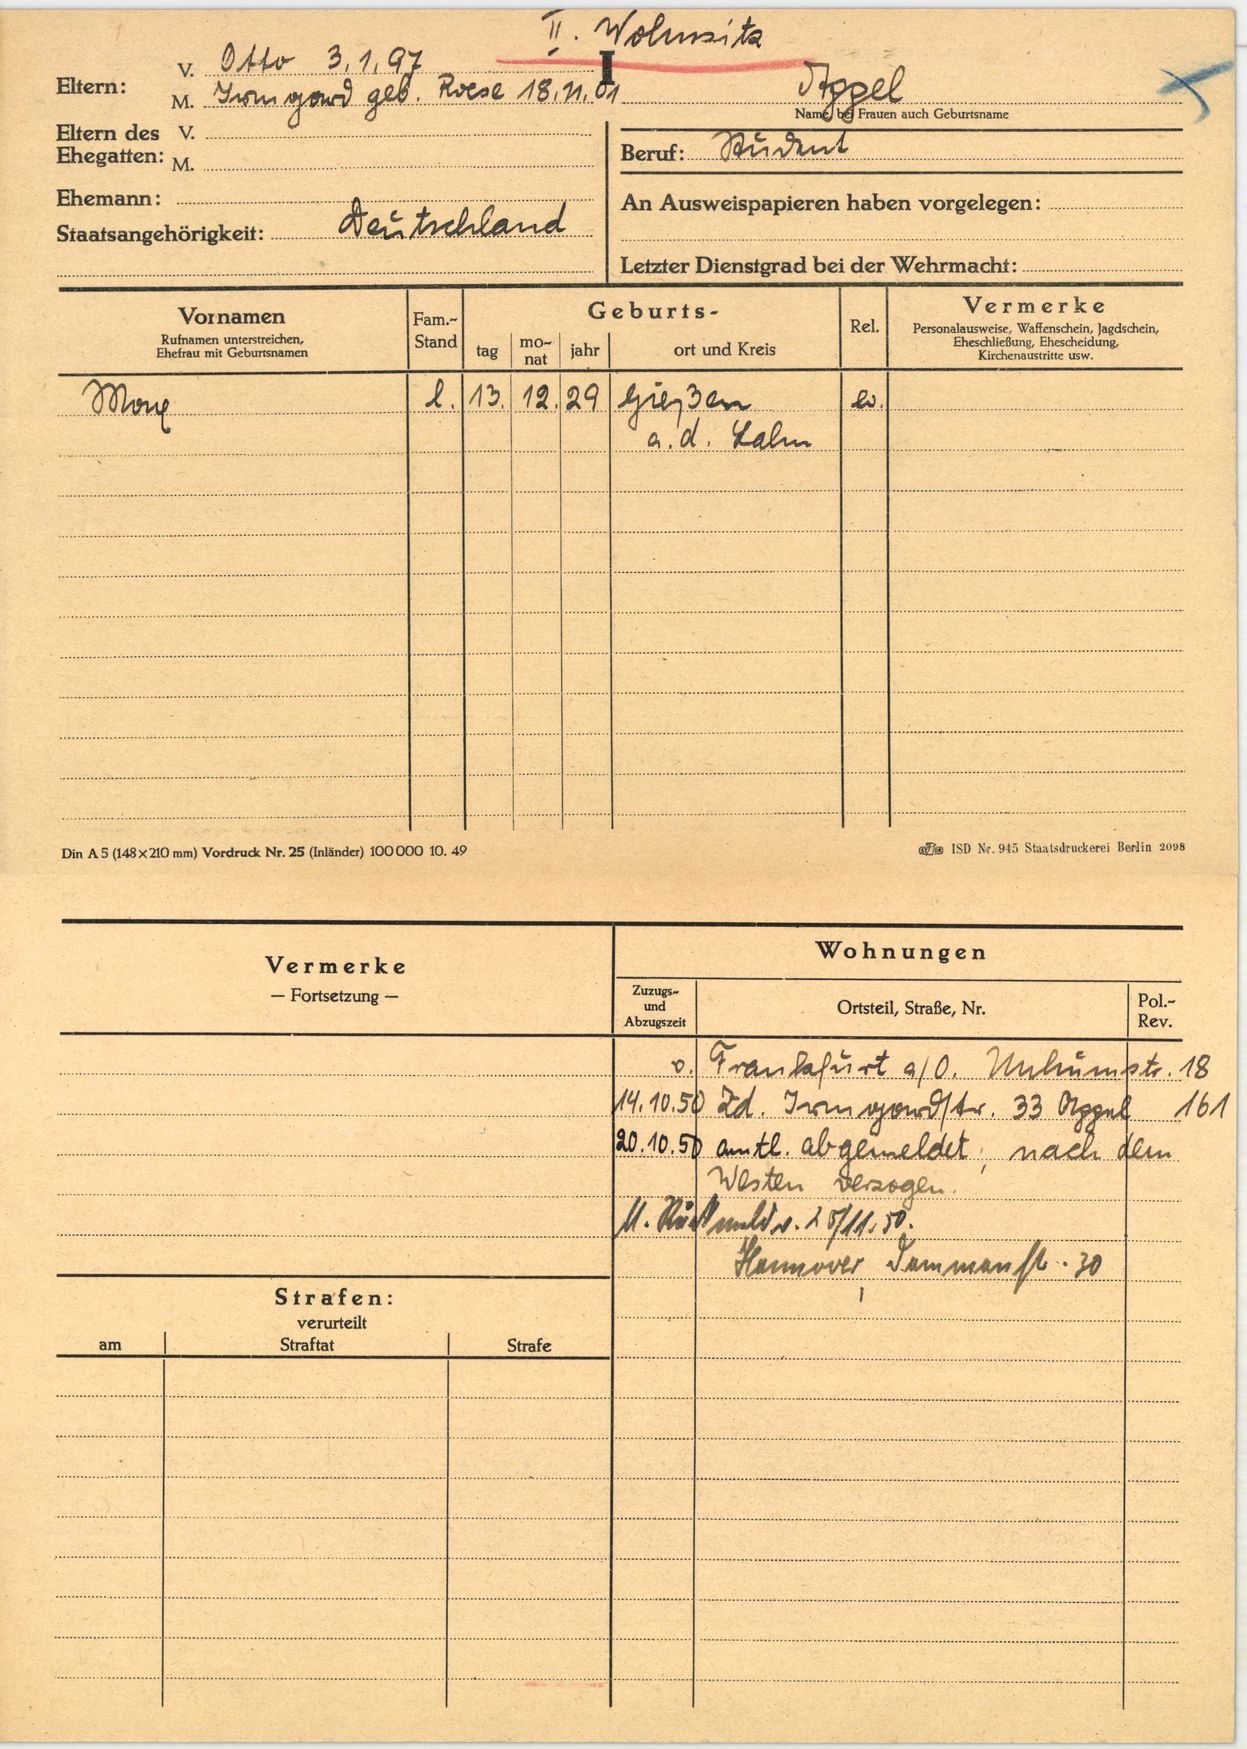
Appel